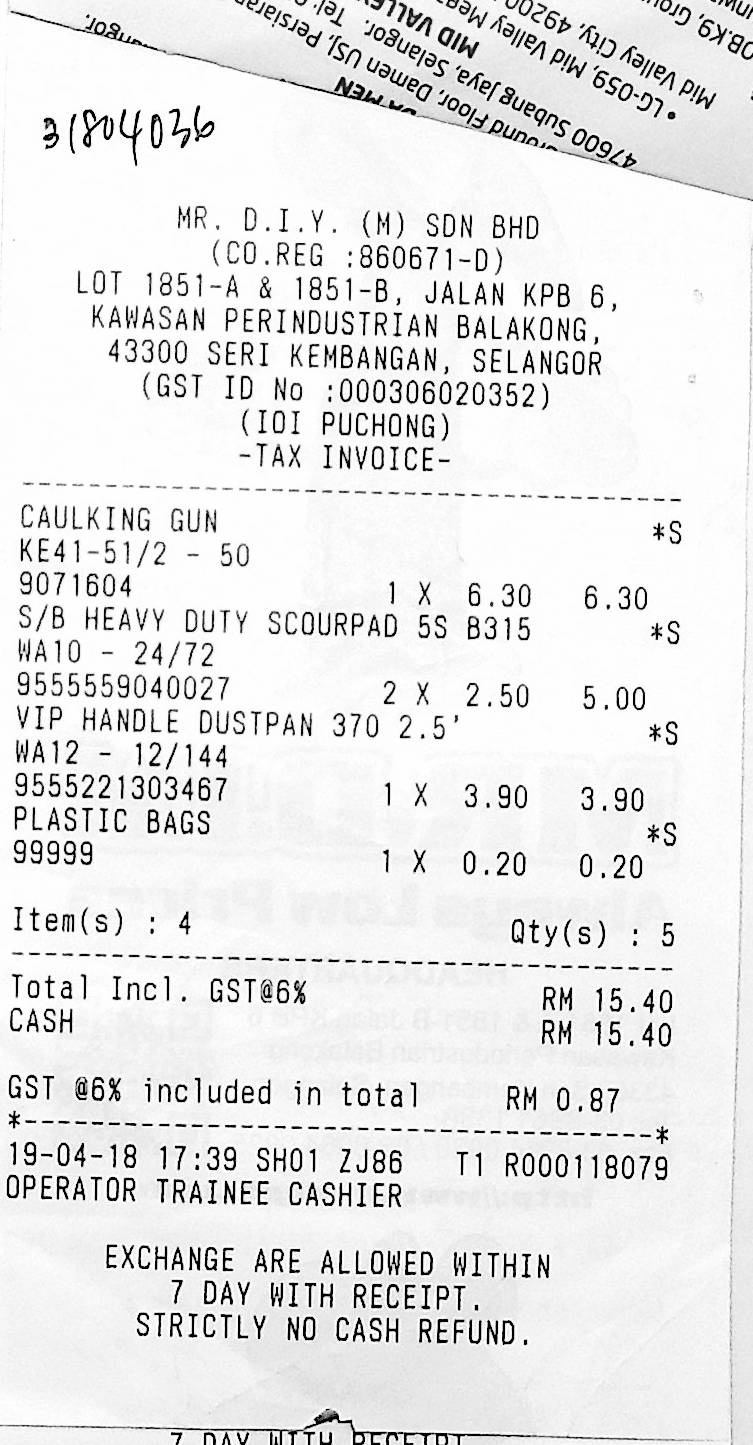
MR. D.I.Y. (M) SDN BHD
(CO.REG :860671-D)
LOT 1851-A & 1851-B, JALAN KPB 6,
KAWASAN PERINDUSTRIAN BALAKONG,
43300 SERI KEMBANGAN, SELANGOR
(GST ID NO :000306020352)
(IOI PUCHONG)
-TAX INVOICE-
CAULKING GUN
*S
KE41-51/2 - 50
9071604
1 X
6.30
6.30
S/B HEAVY DUTY SCOURPAD 5S B315
*S
WA10 - 24/72
9555559040027
2 X
2.50
5.00
VIP HANDLE DUSTPAN 370 2.5'
*S
WA12 - 12/144
9555221303467
1 X
3.90
3.90
PLASTIC BAGS
*S
99999
1 X
0.20
0.20
ITEM(S) : 4
QTY(S) : 5
TOTAL INCL. GST@6%
RM 15.40
CASH
RM 15.40
GST @6% INCLUDED IN TOTAL
RM 0.87
19-04-18 17:39 SH01 ZJ86
T1 R000118079
OPERATOR TRAINEE CASHIER
EXCHANGE ARE ALLOWED WITHIN
7 DAY WITH RECEIPT.
STRICTLY NO CASH REFUND.